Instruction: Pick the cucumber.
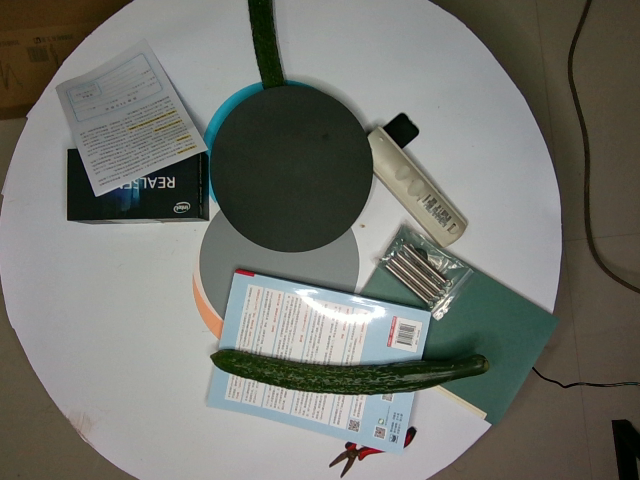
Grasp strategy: vertical